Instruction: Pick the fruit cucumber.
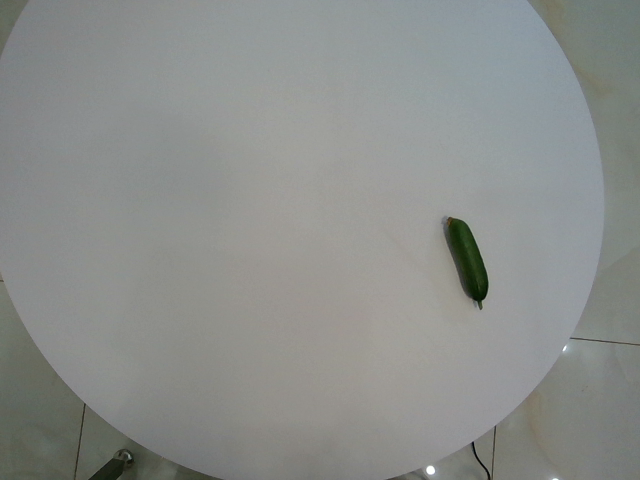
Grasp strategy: vertical